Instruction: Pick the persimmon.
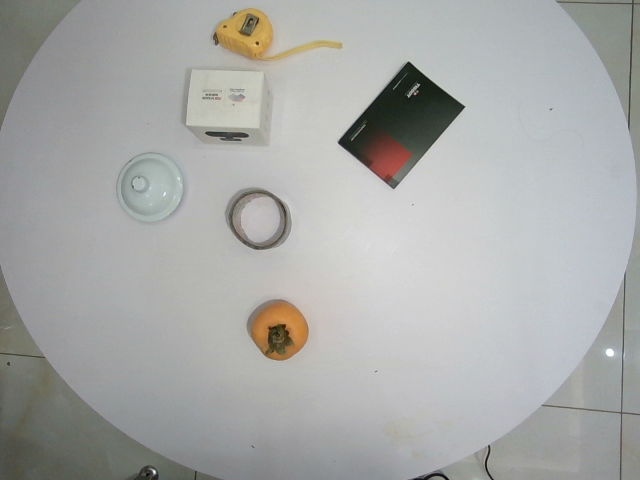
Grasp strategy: vertical